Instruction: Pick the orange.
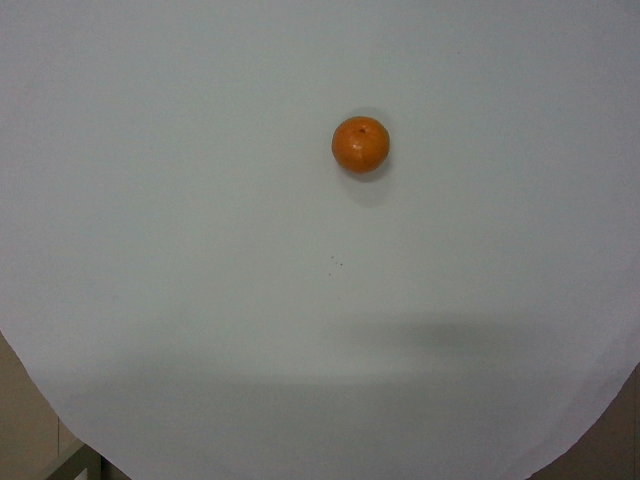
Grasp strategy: vertical